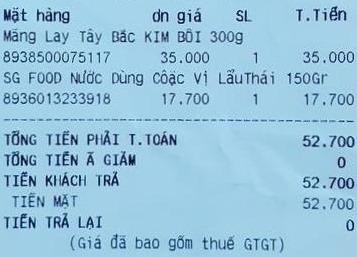
<table>
<tr>
<th>Mặt hàng</th>
<th>đơn giá</th>
<th>SL</th>
<th>T.Tiền</th>
</tr>
<tr>
<td>Măng Lay Tây Bắc KIM BÔI 300g 8938500075117</td>
<td>35.000</td>
<td>1</td>
<td>35.000</td>
</tr>
<tr>
<td>SG FOOD Nước Dùng Cốc Vị Lẩu Thái 150Gr 8936013233918</td>
<td>17.700</td>
<td>1</td>
<td>17.700</td>
</tr>
</table>

TỔNG TIỀN PHẢI T.TOÁN 52.700
TỔNG TIỀN GIẢM 0
TIỀN KHÁCH TRẢ 52.700
TIỀN MẶT 52.700
TIỀN TRẢ LẠI 0
(Giá đã bao gồm thuế GTGT)